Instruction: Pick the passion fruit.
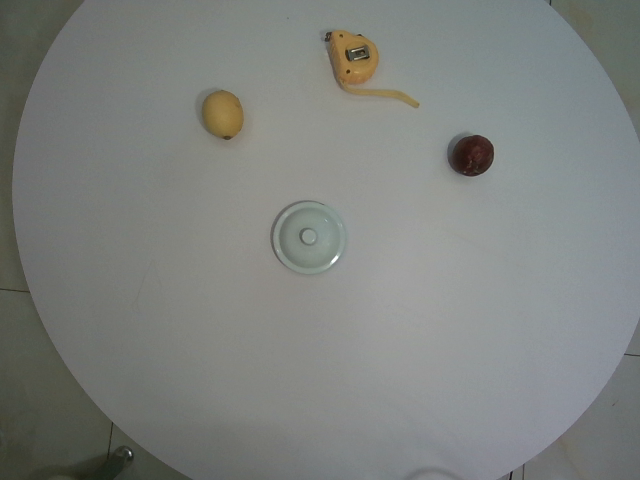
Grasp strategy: vertical